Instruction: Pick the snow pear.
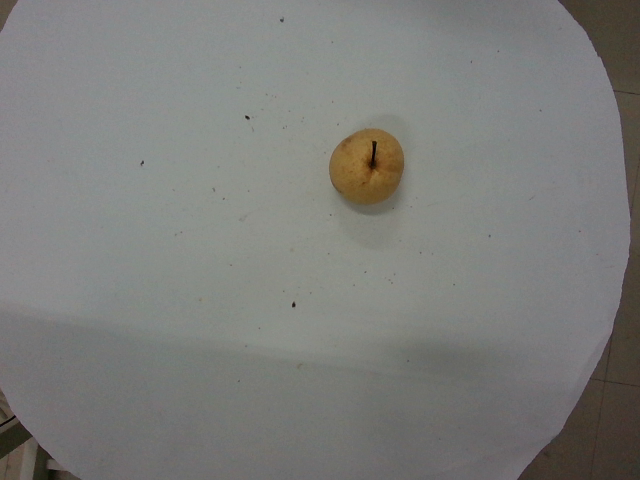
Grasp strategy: vertical